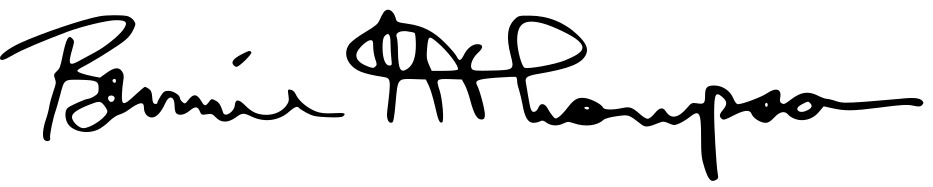
Signature of: bennie thompson